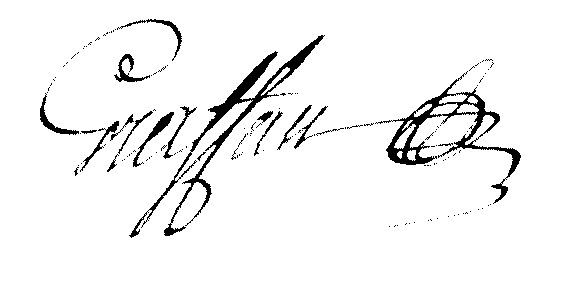
Signature of: joseph sauveur jacques graffan